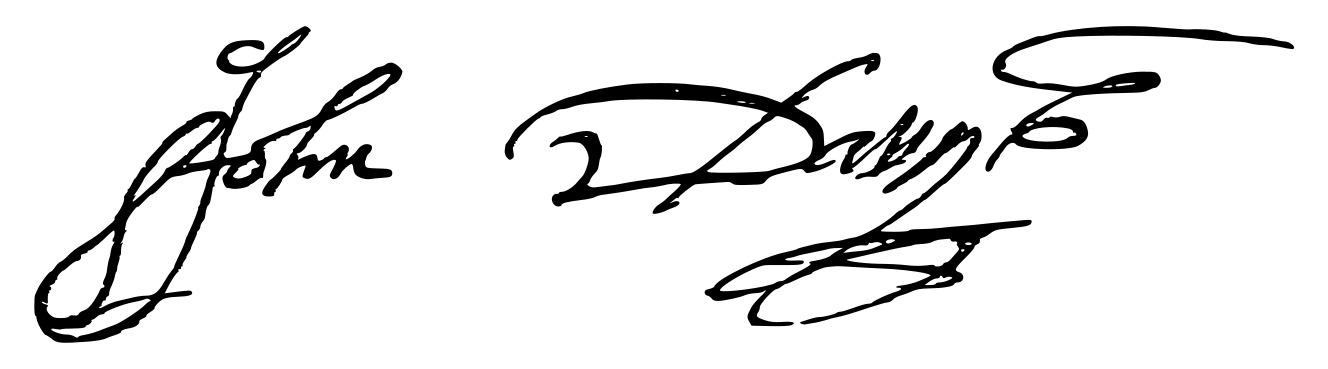
Signature of: john davis